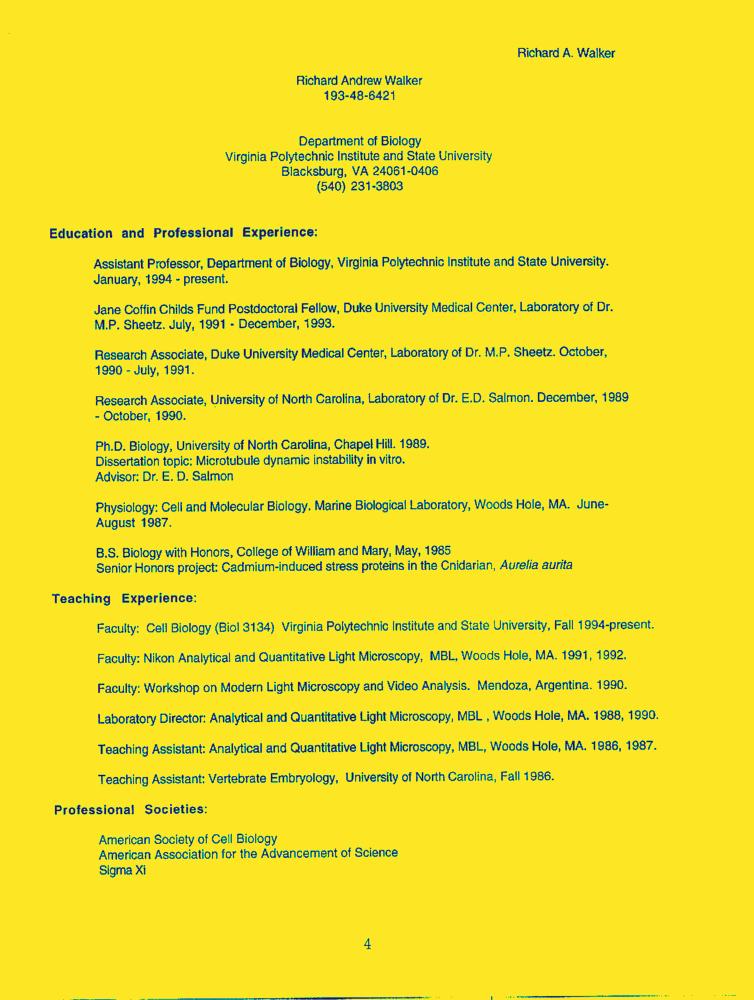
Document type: Resume-Doc